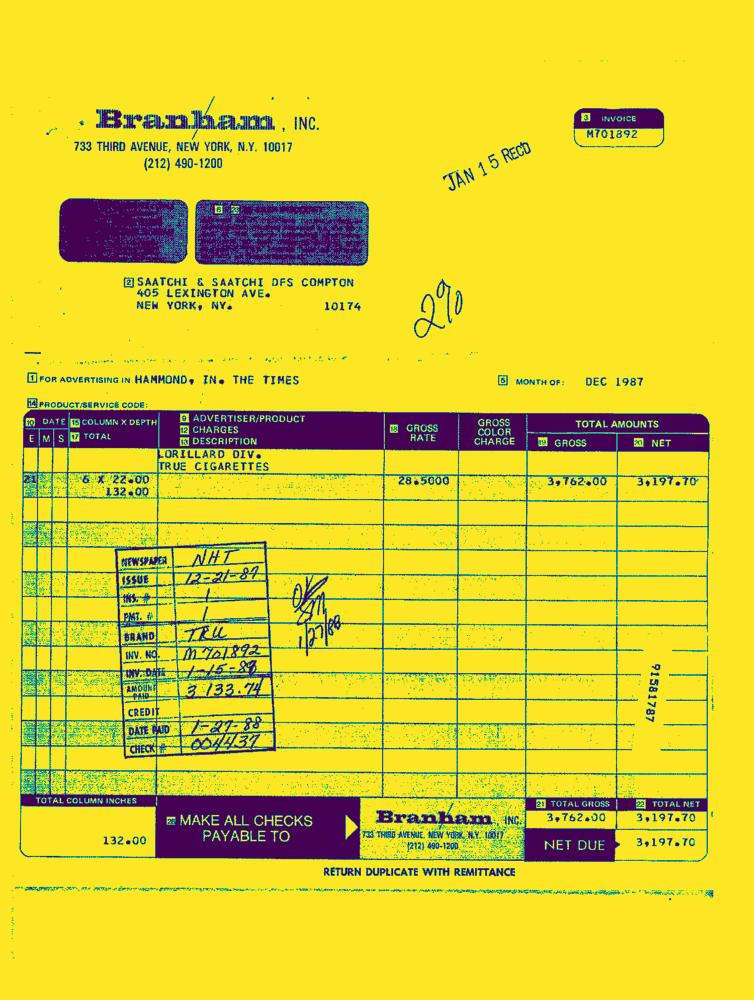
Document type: Invoice-Doc